Question: Talk about the condition:
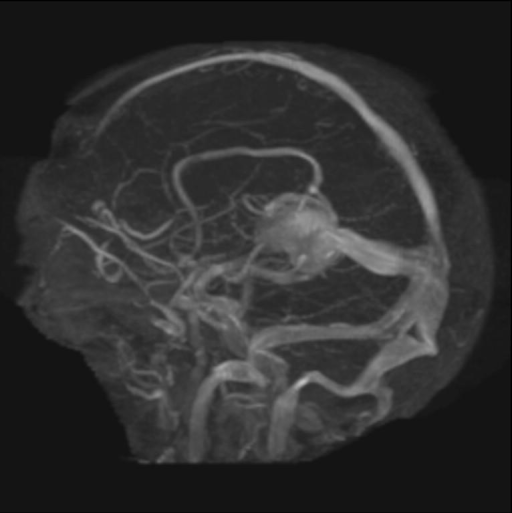
Answer: The disease is discussed as: The vein of Galen is a short but large diameter vein that drains the paired internal cerebral veins and the two basal veins of Rosenthal into the straight sinus. It is just posterior to the pineal gland, in the quadrigeminal plate cistern. This vein probably arises from remnants of the posterior median prosencephalic vein of Markowski.

By tradition, an aneurysmal enlargement of a midline venous structure in this location has been called a "Vein of Galen Aneurysm". However, the true origin of this dilated vascular structure is probably persistence of the anterior portion of the median prosencephalic vein (ProsV) of Markowski.  In many patients with this malformation, there is no "classic" vein of Galen; and, often, there is no straight sinus.  Instead, the dilated remnant of the ProsV drains into upward directed "falcine sinus".

These lesions most often result from vascular shunts developing between the early choroidal arteries and the deep or midline veins, during the  6th to 11th week of gestation. At this time in development, the brain is primarily supplied by multiple choroidal arteries, then - later - the circle of Willis.

These AV shunts persist, preventing involution of the anterior prosencephalic vein.  A persistent falcine vein is often present, that drains the ProsV into the straight sinus or superior sagittal sinus.

Vein Of Galen Malformation Symptoms, Signs
•  Childhood
» High Output Failure
» Persistent Ductus
» Hydrocephalus
» Cranial Bruit/Thrill
•  Adult
» Asymptomatic
» Pineal Symptoms

•  Vein Of Galen Malformation Types/Causes
» Parenchymal AVM (Shunt)
» Direct Fistulae To VOG
» Dural Fistula Draining into VOG
» Sinus Thrombosis (Intrauterine)
» Hypoplastic Straight Sinus

•  Hydrocephalus is very common in childhood
» Mechanical
  - Aqueductal Obstruction from compression of tectum
» Impaired CSF Resorption
  - Venous Hypertension

UoR Teaching File - http://www.urmc.rochester.edu/smd/Rad/neurocases/Neurocase06.htm